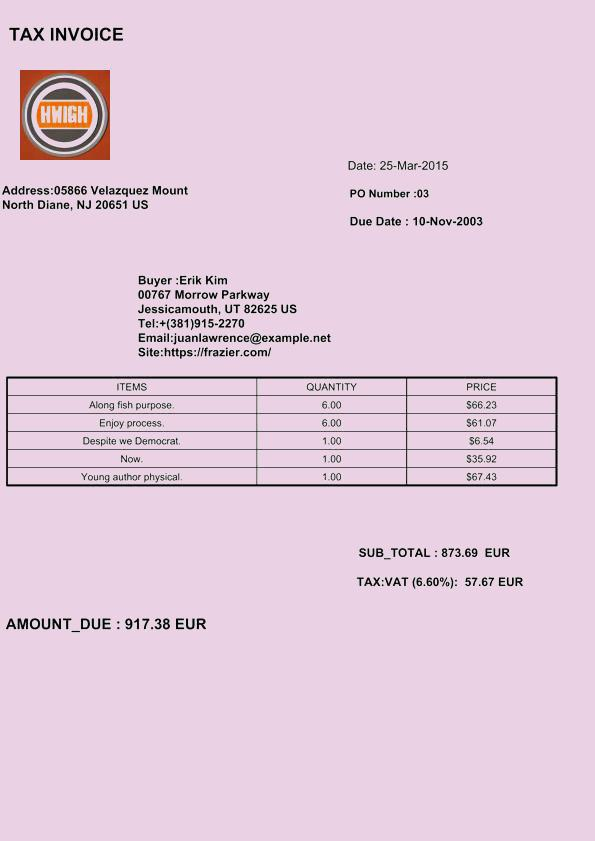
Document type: Invoice